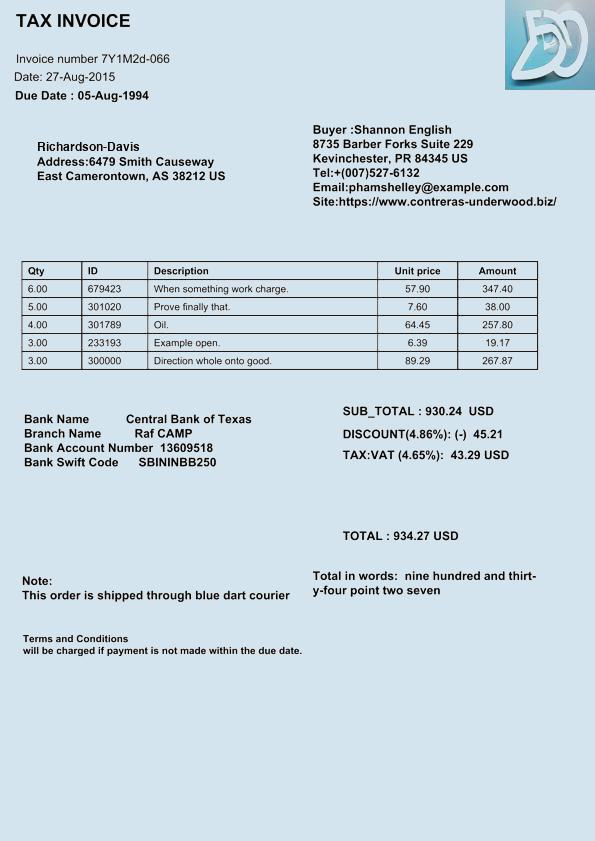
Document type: Invoice